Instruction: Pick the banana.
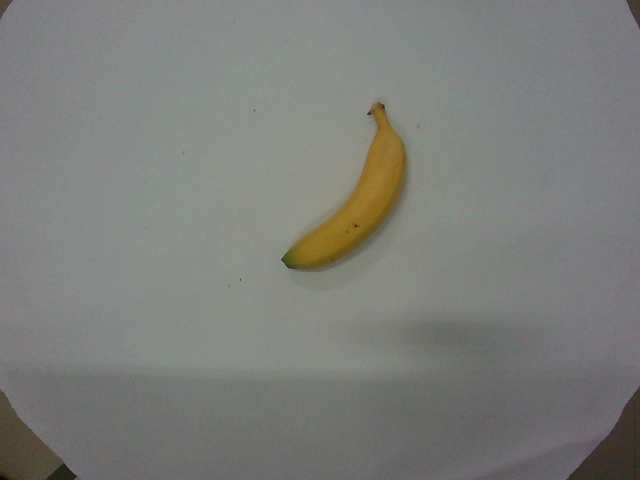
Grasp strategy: vertical